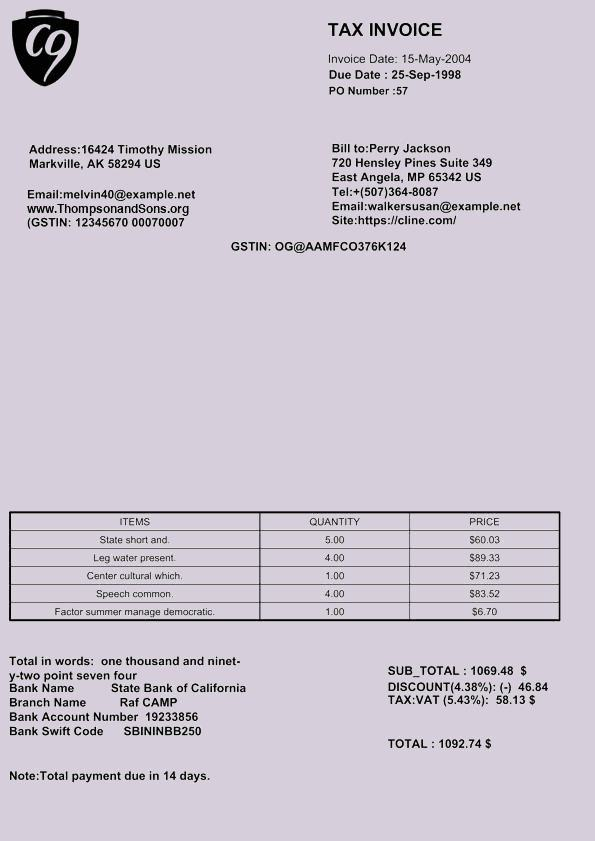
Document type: Invoice